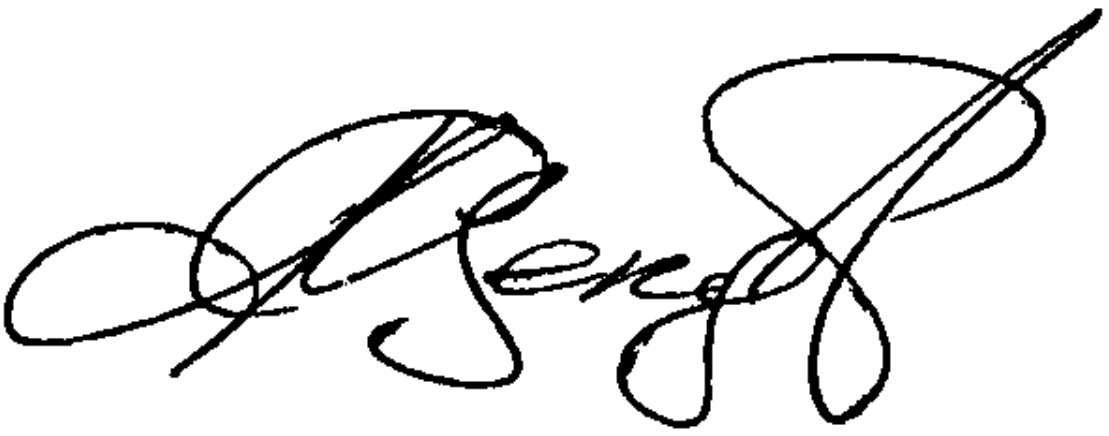
Signature of: sergey tsekov